Question: What do the imaging results show?
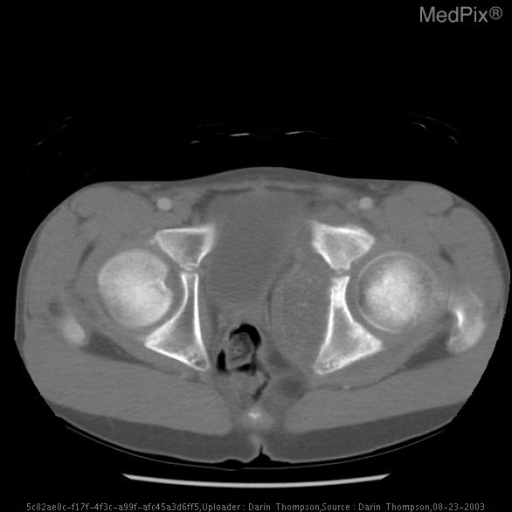
Answer: The imaging shows CT:  enlargement of the left internal pelvic musculature w/ mild sclerosis of the adjacent acetabulum CT w/ iv contrast shows enlargement of the left pelvic floor musculature with mild sclerosis of the adjacent acetabulum compared with the right..